Question: What type of tax is indicated in the document, personal property or real estate?
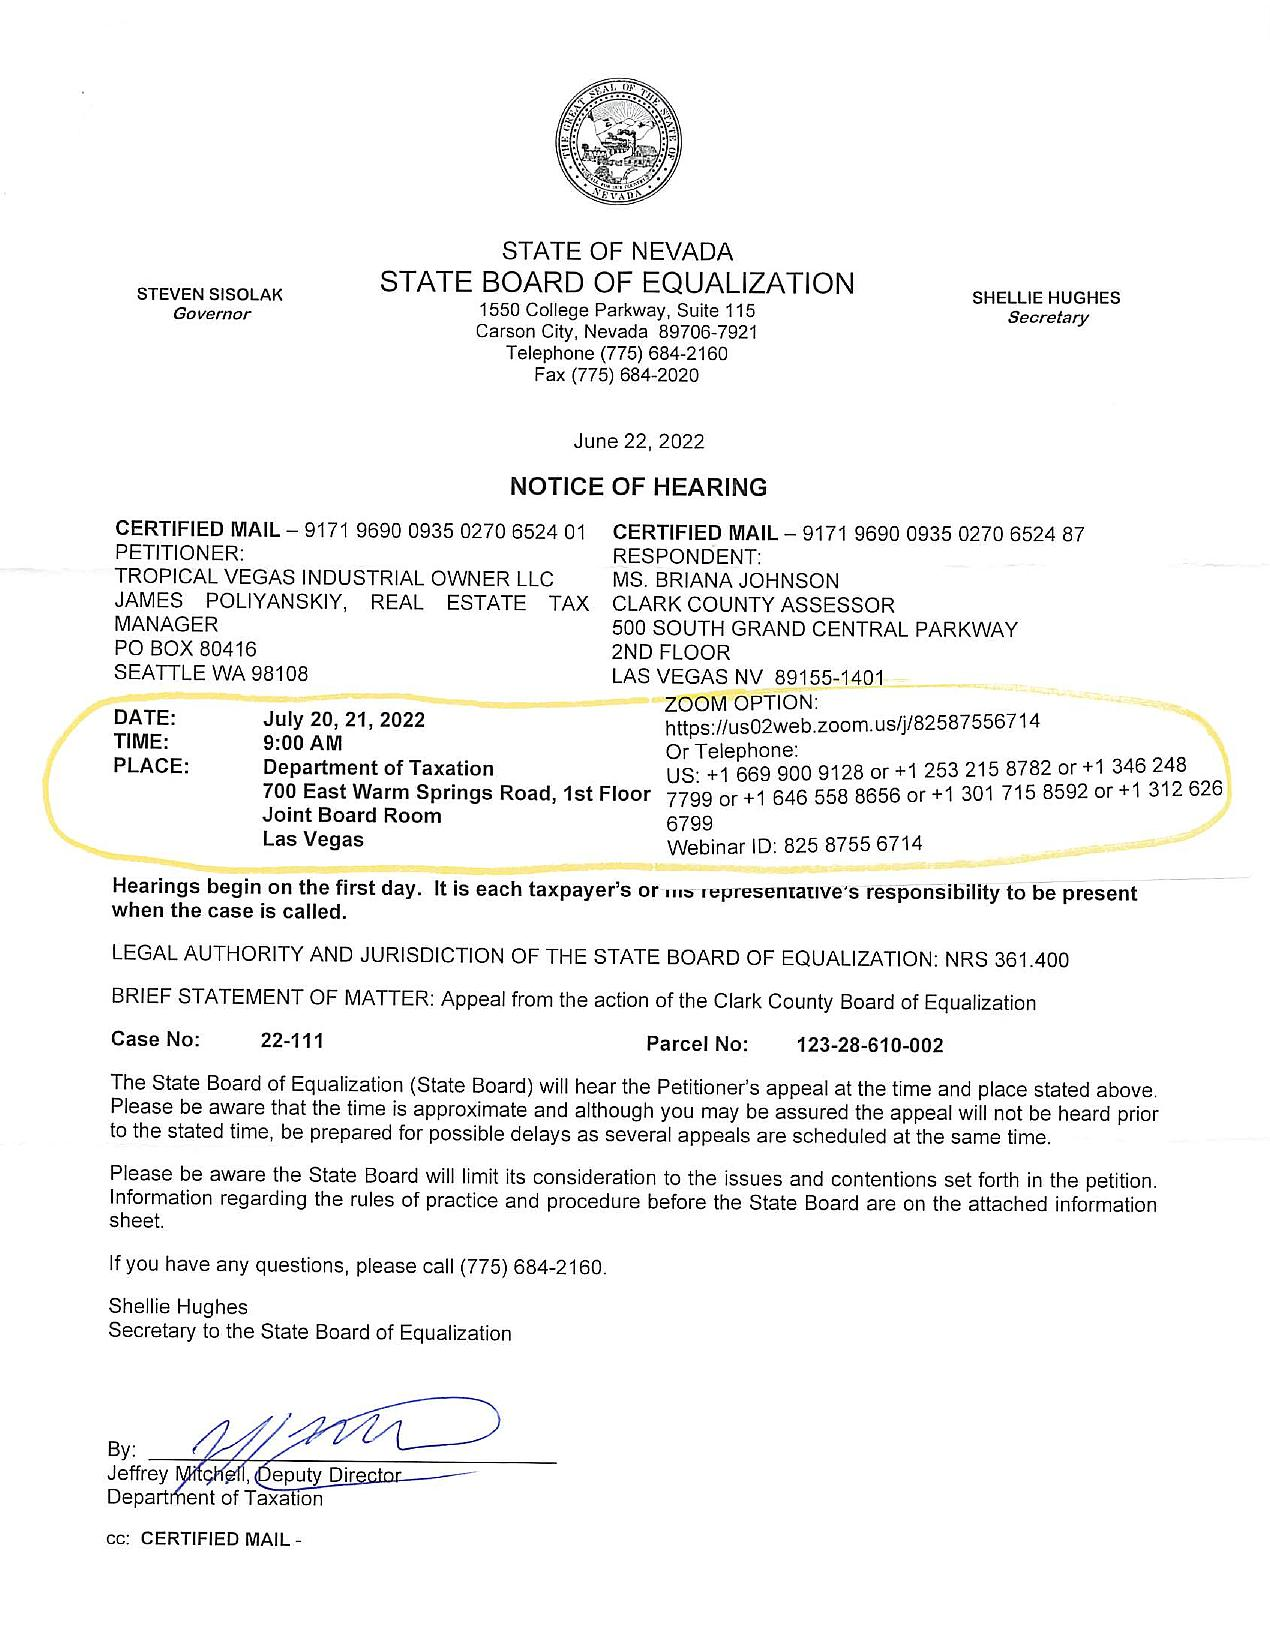
Answer: "Real Estate Tax"